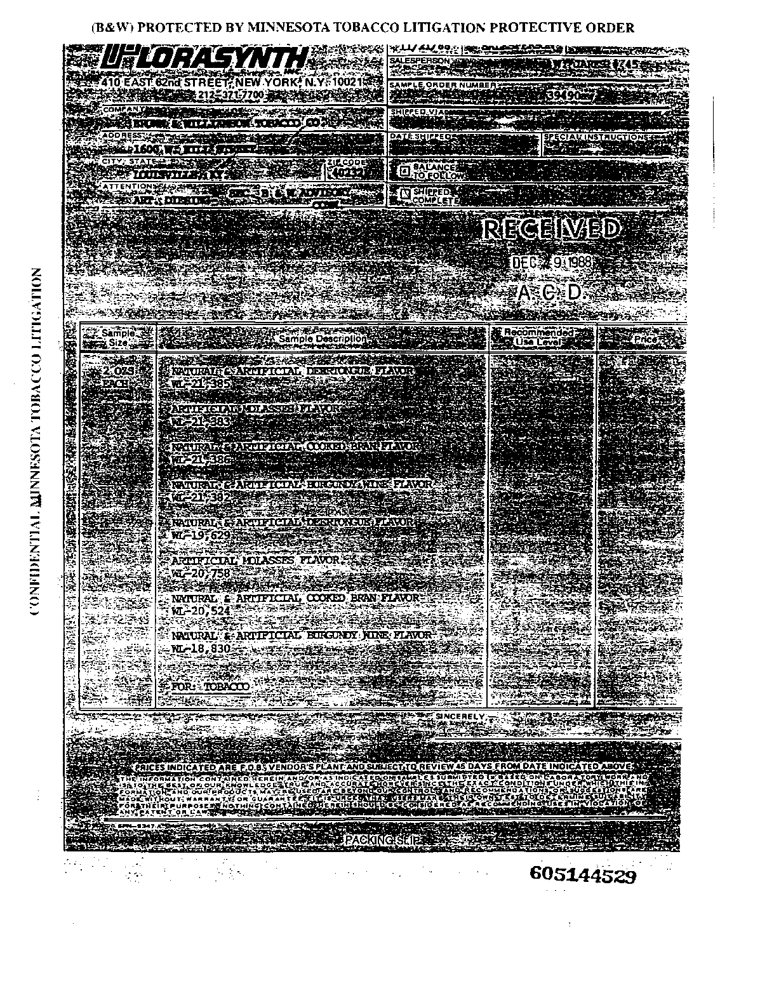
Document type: Invoice